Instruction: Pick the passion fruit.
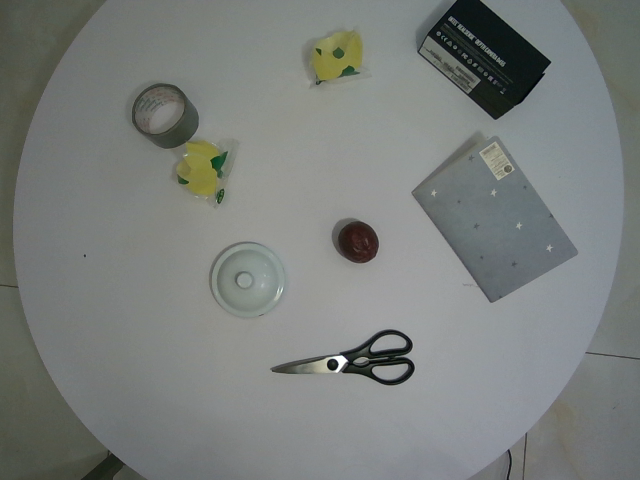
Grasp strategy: vertical